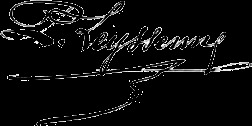
Signature of: pierre leyssenne